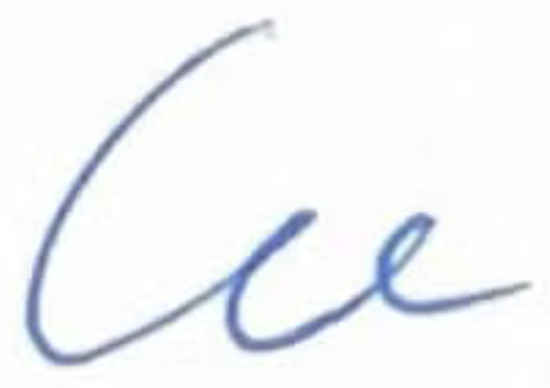
Signature of: lee harriss roberts